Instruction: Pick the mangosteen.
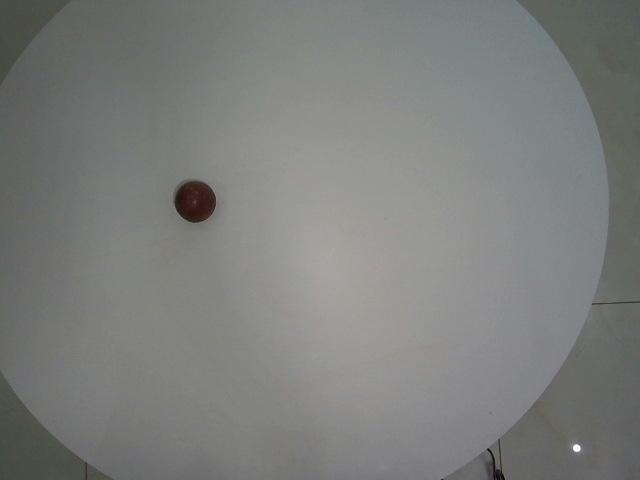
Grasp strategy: vertical